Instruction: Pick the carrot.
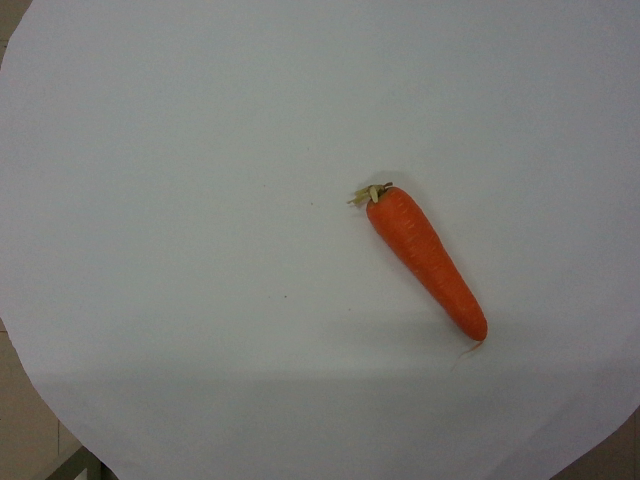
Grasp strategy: vertical